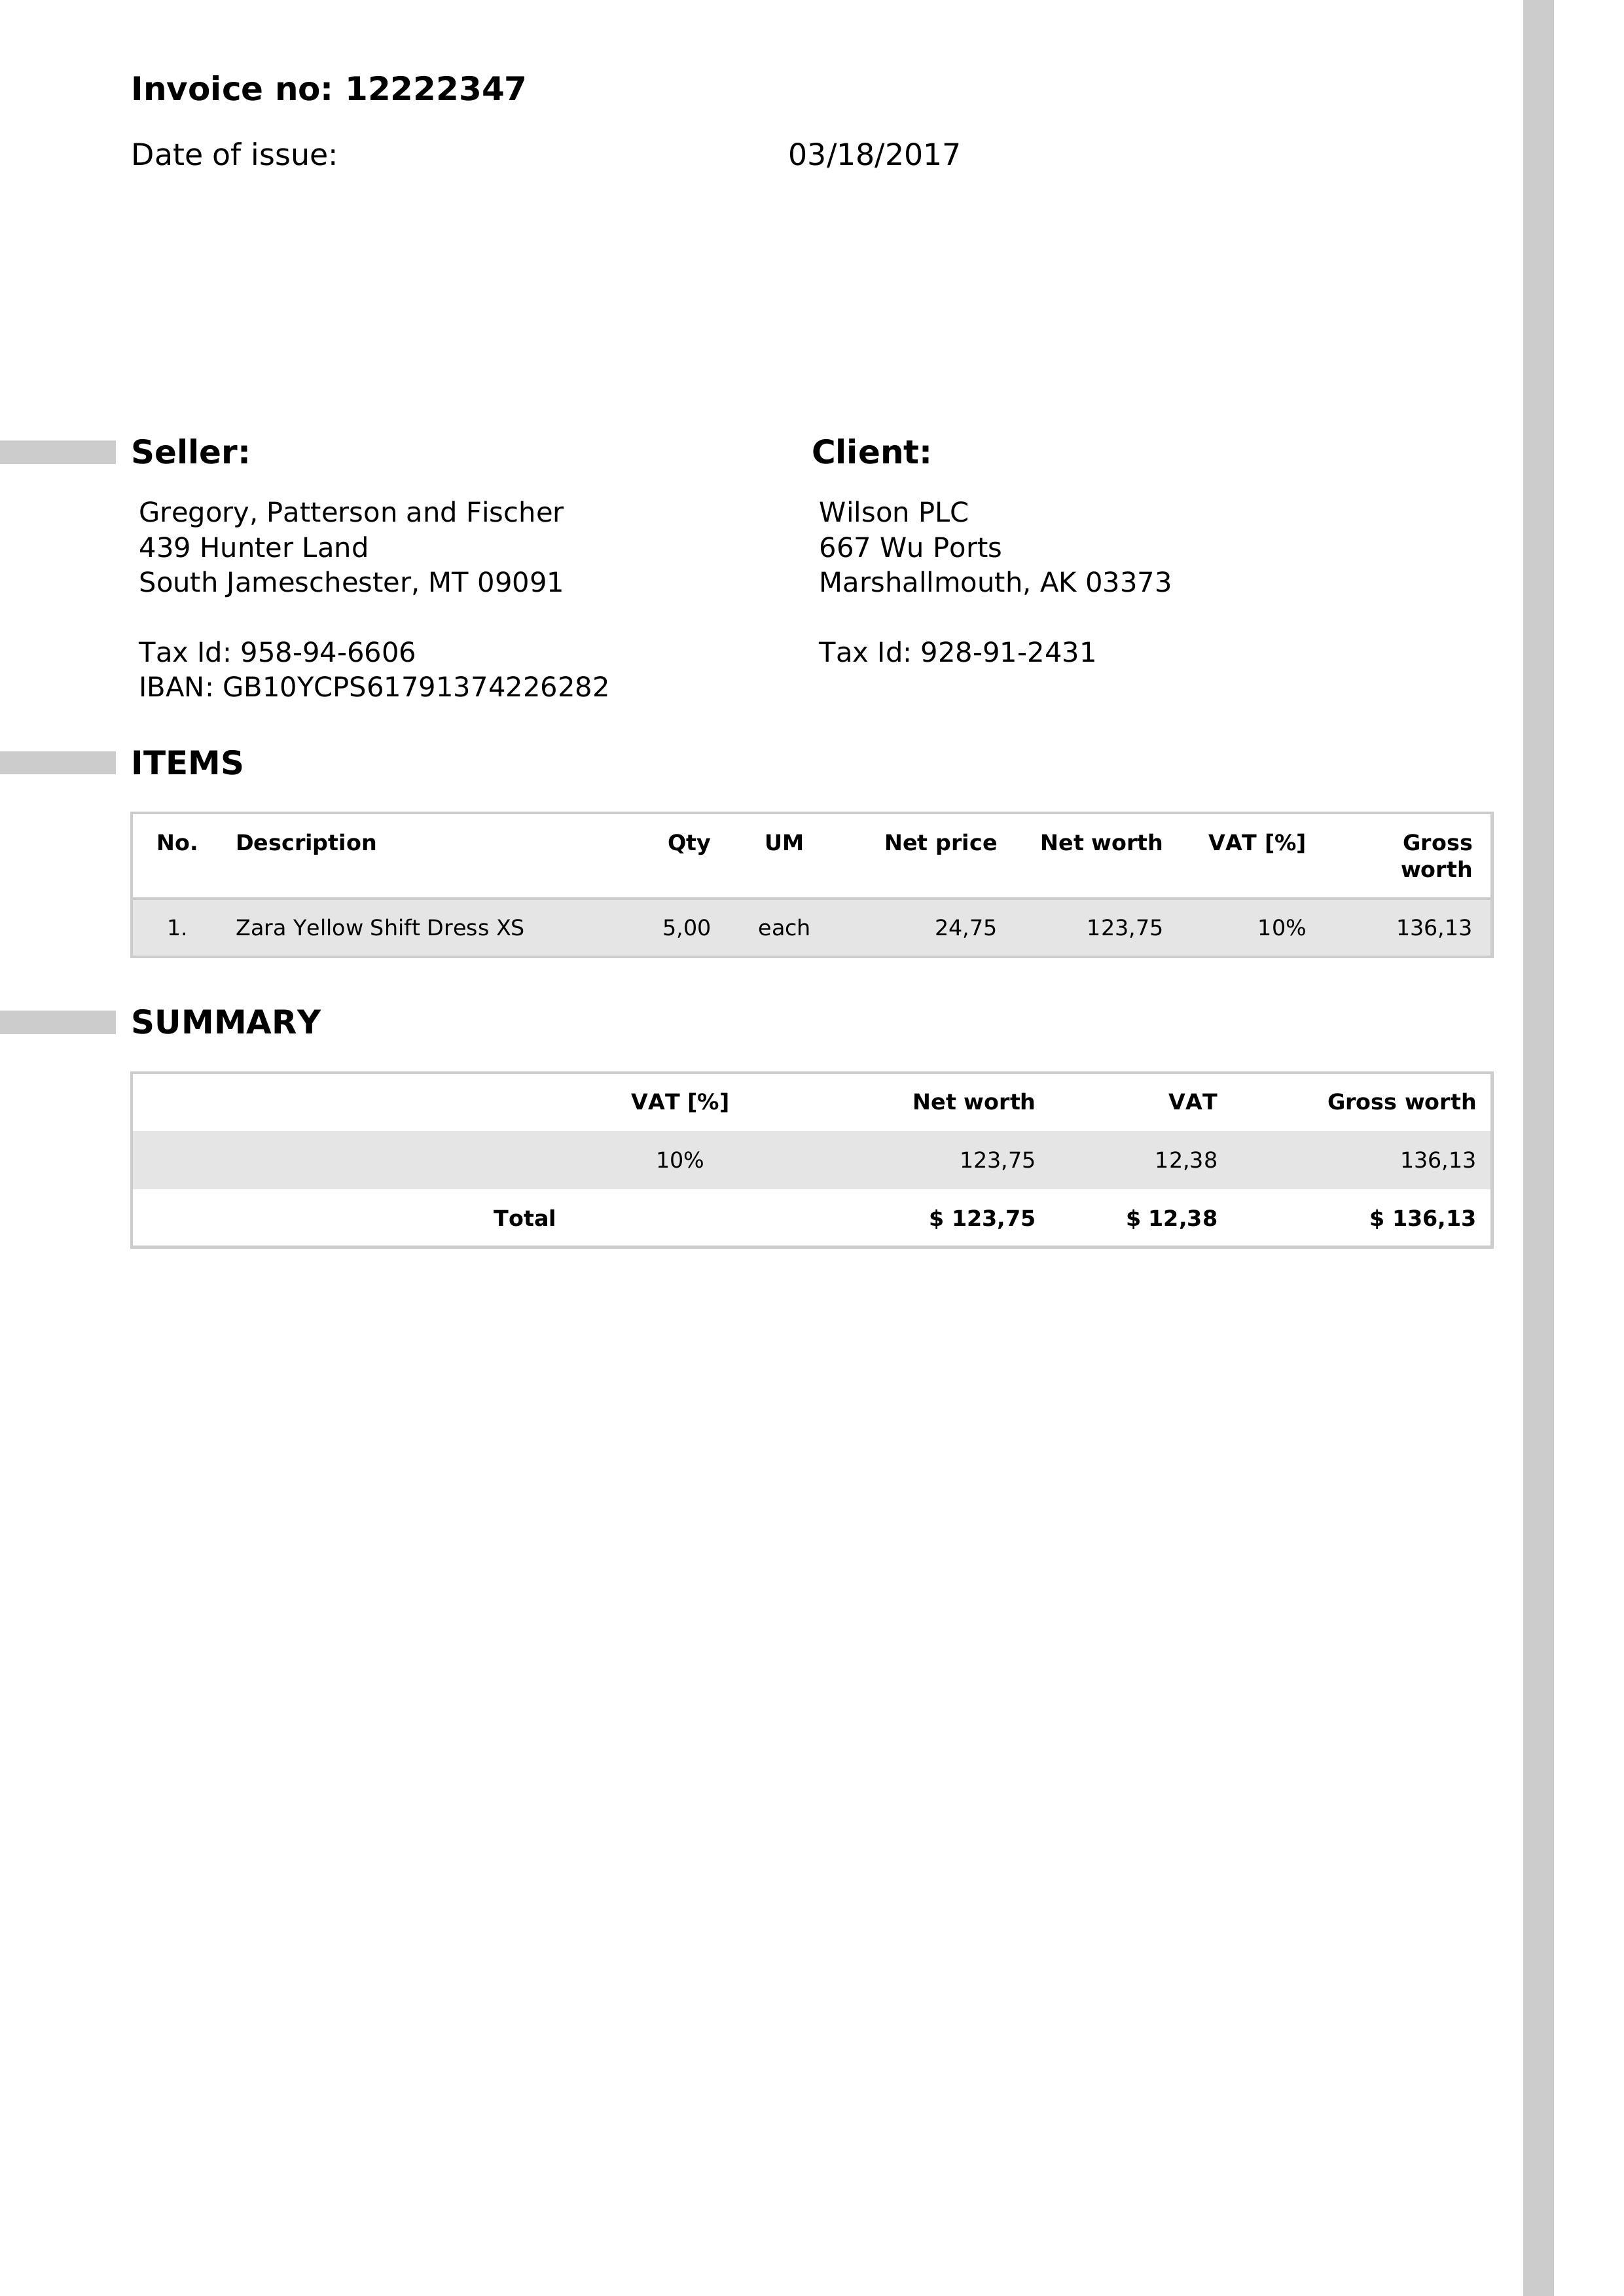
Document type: Invoice